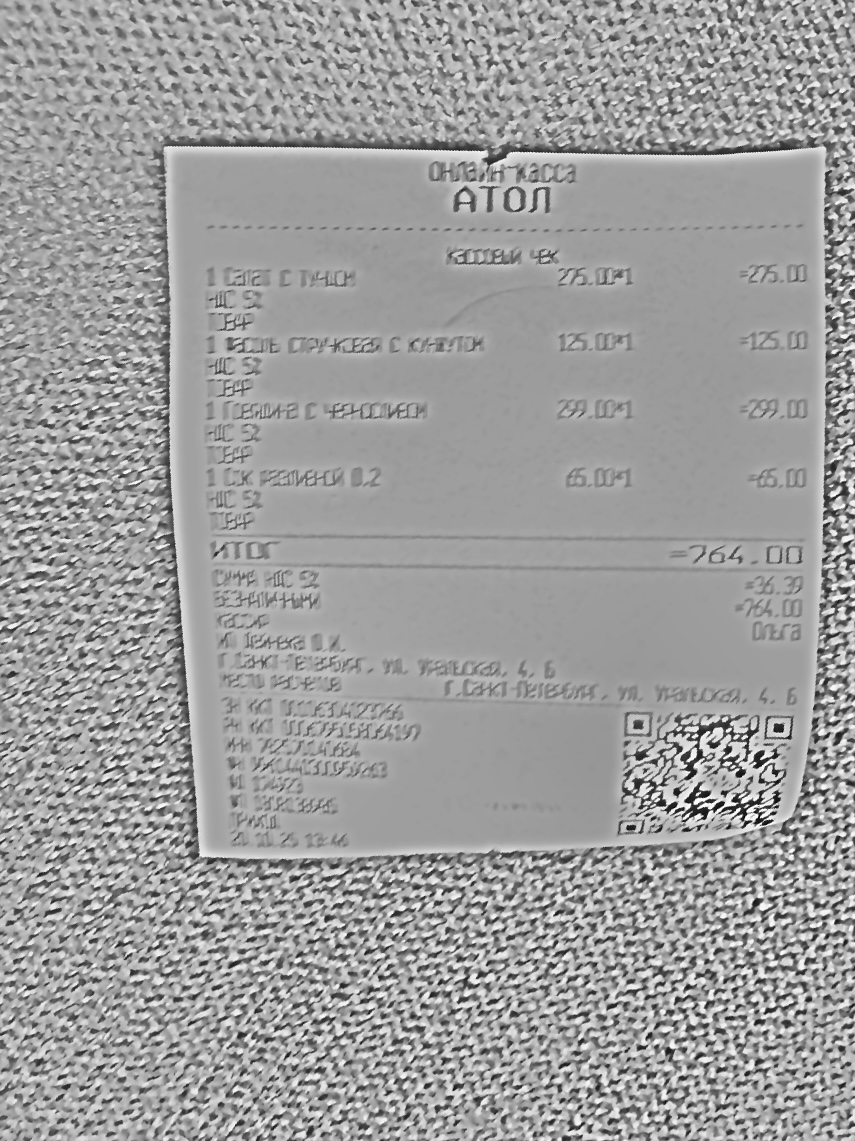
Продавец: ИП ДЕЙНЕКА ОКСАНА ИВАНОВНА
ИНН: 782570140684
Дата: 20.10.25
Товары: 1 Салат с тунцом; 1 Фасоль стручковая с кунжутом; 1 Говядина с черносливом; 1 Сок разливной 0,2
Количество: 1; 1; 1; 1
Цена: 275.00; 125.00; 299.00; 65.00
Сумма: 275.00; 125.00; 299.00; 65.00
Итого: 764.00